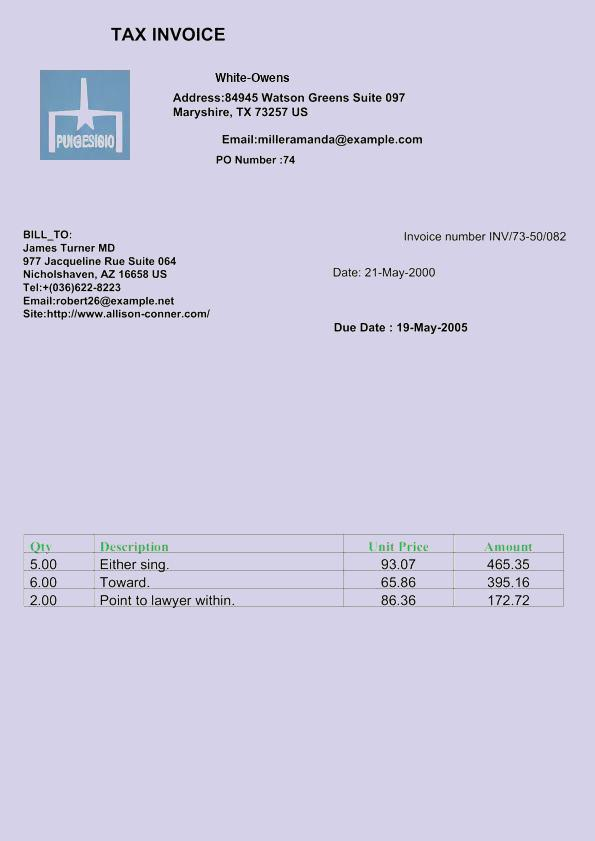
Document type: Invoice